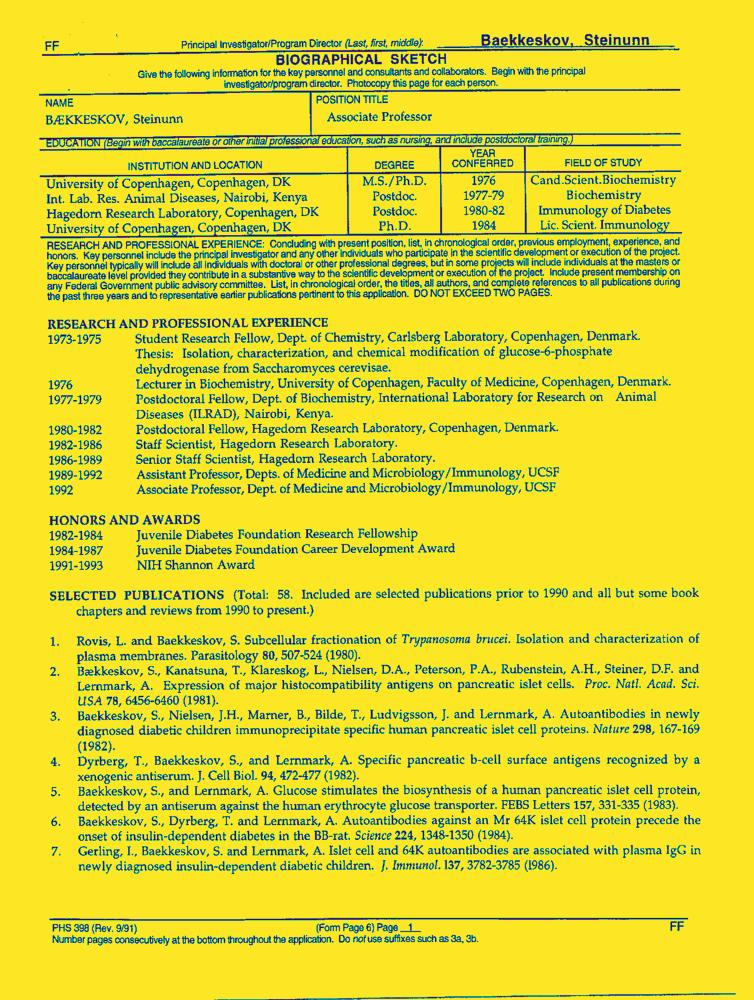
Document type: Resume-Doc